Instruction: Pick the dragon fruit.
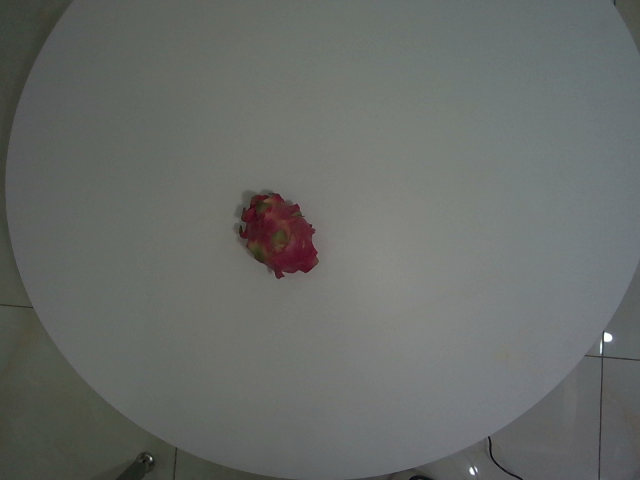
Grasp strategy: vertical